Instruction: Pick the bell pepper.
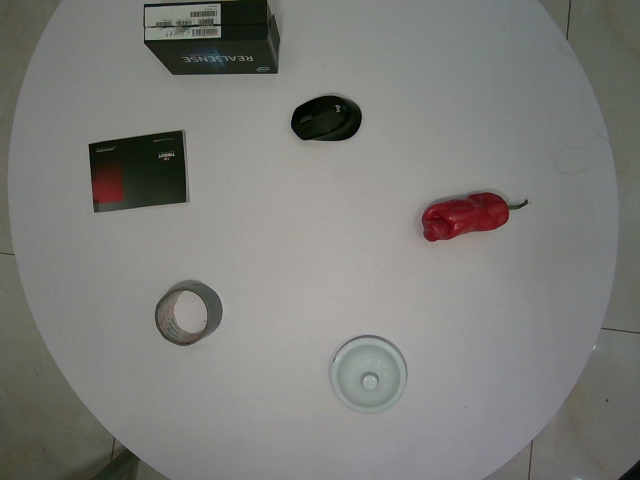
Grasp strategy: vertical